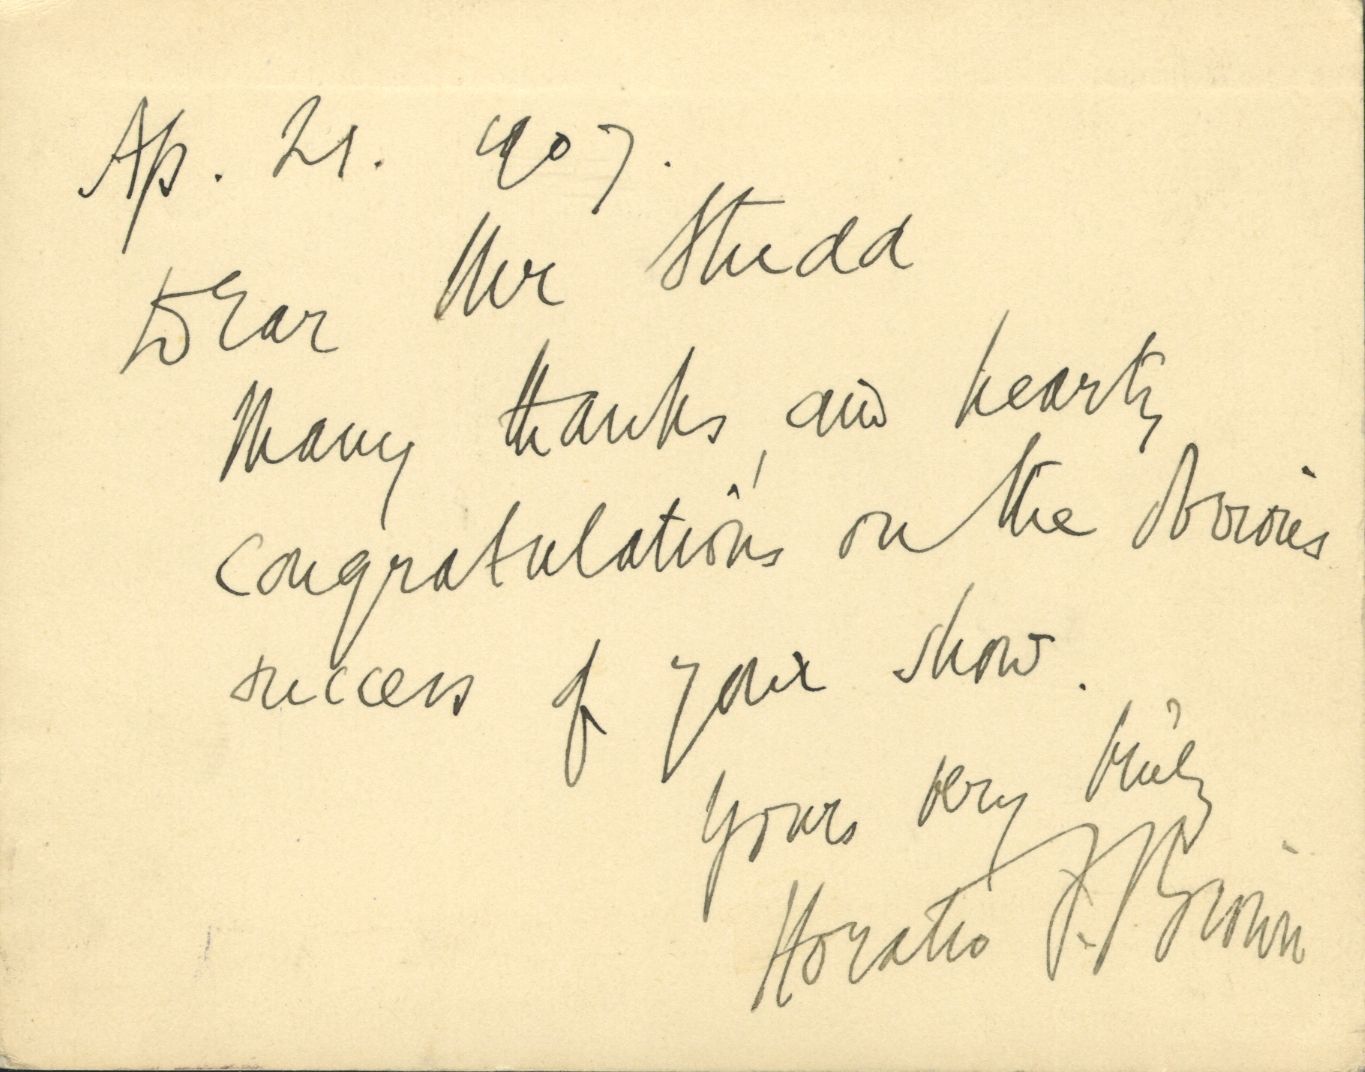
Signature of: horatio brown